Question: What is the potential diagnosis?
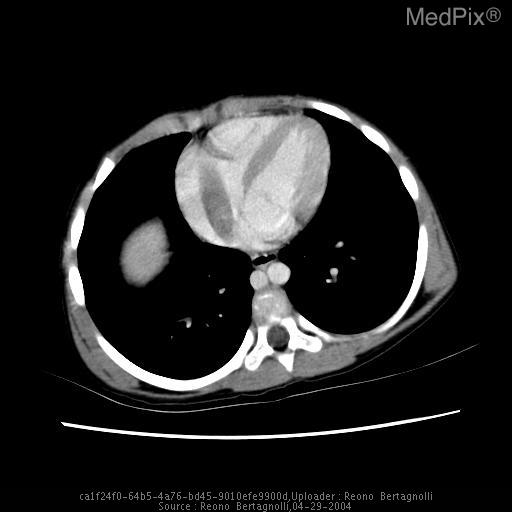
Answer: The possible diagnosis includes Bilateral Wilms tumor, nephroblastomatosis.